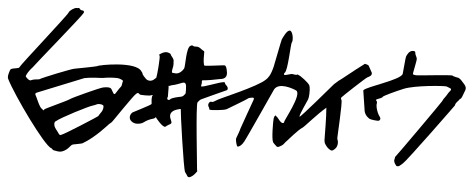
Signature of: kaiu shirai